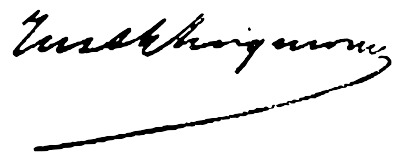
Signature of: zsigmond justh